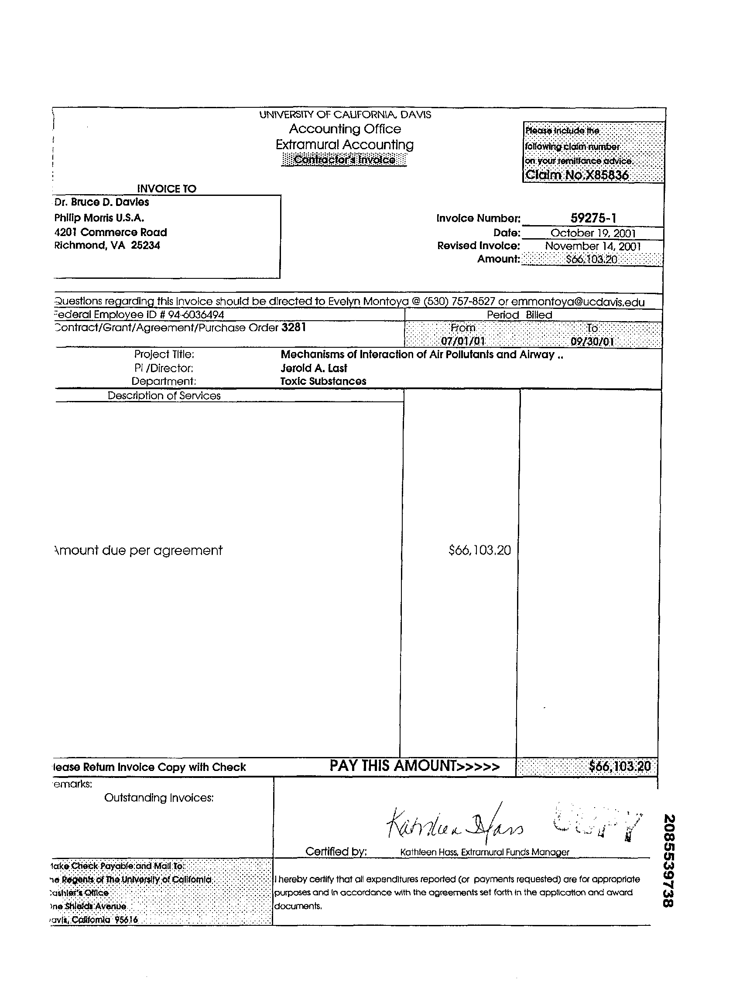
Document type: Invoice